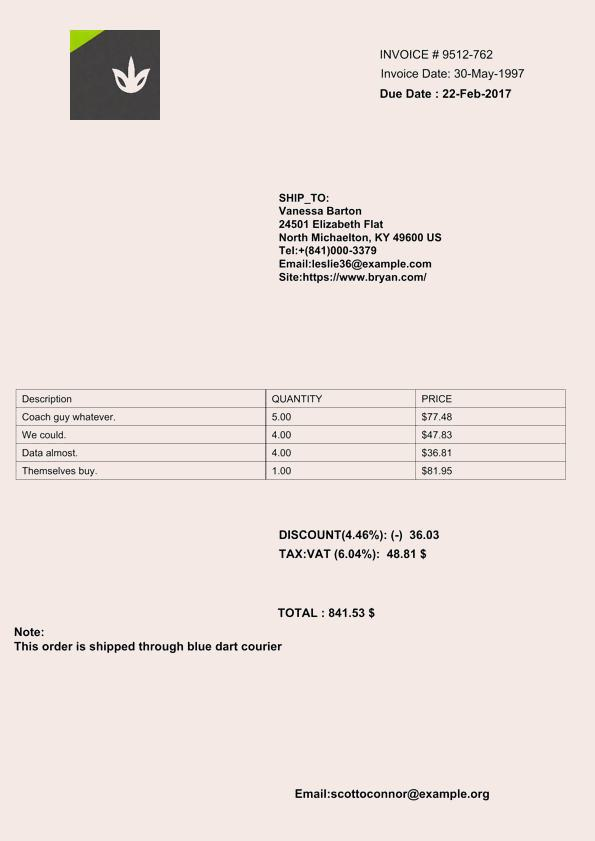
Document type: Invoice